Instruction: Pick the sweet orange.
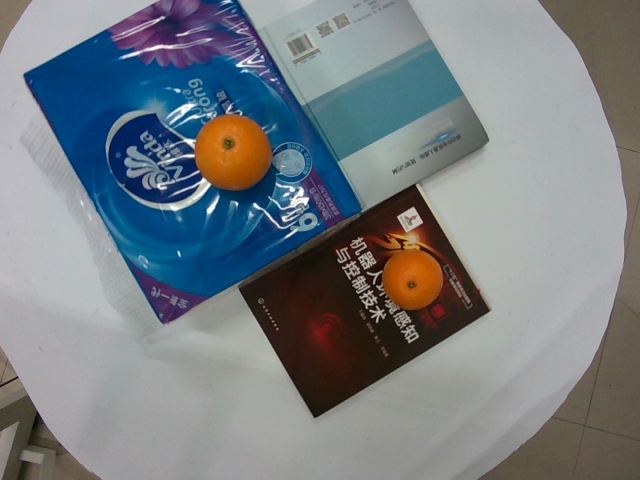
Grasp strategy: vertical